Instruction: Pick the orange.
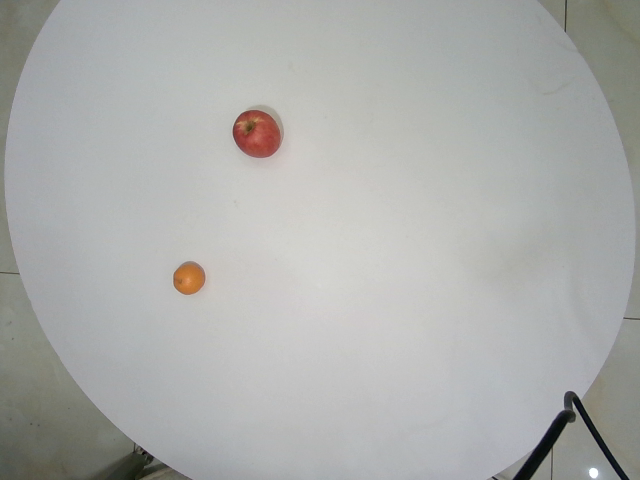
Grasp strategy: vertical